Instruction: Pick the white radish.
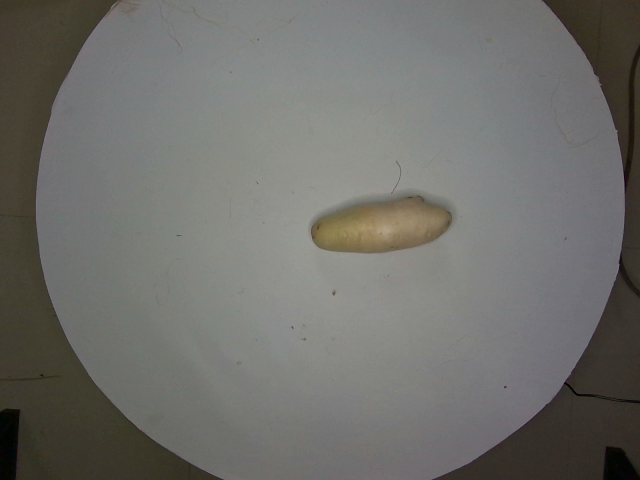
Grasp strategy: vertical